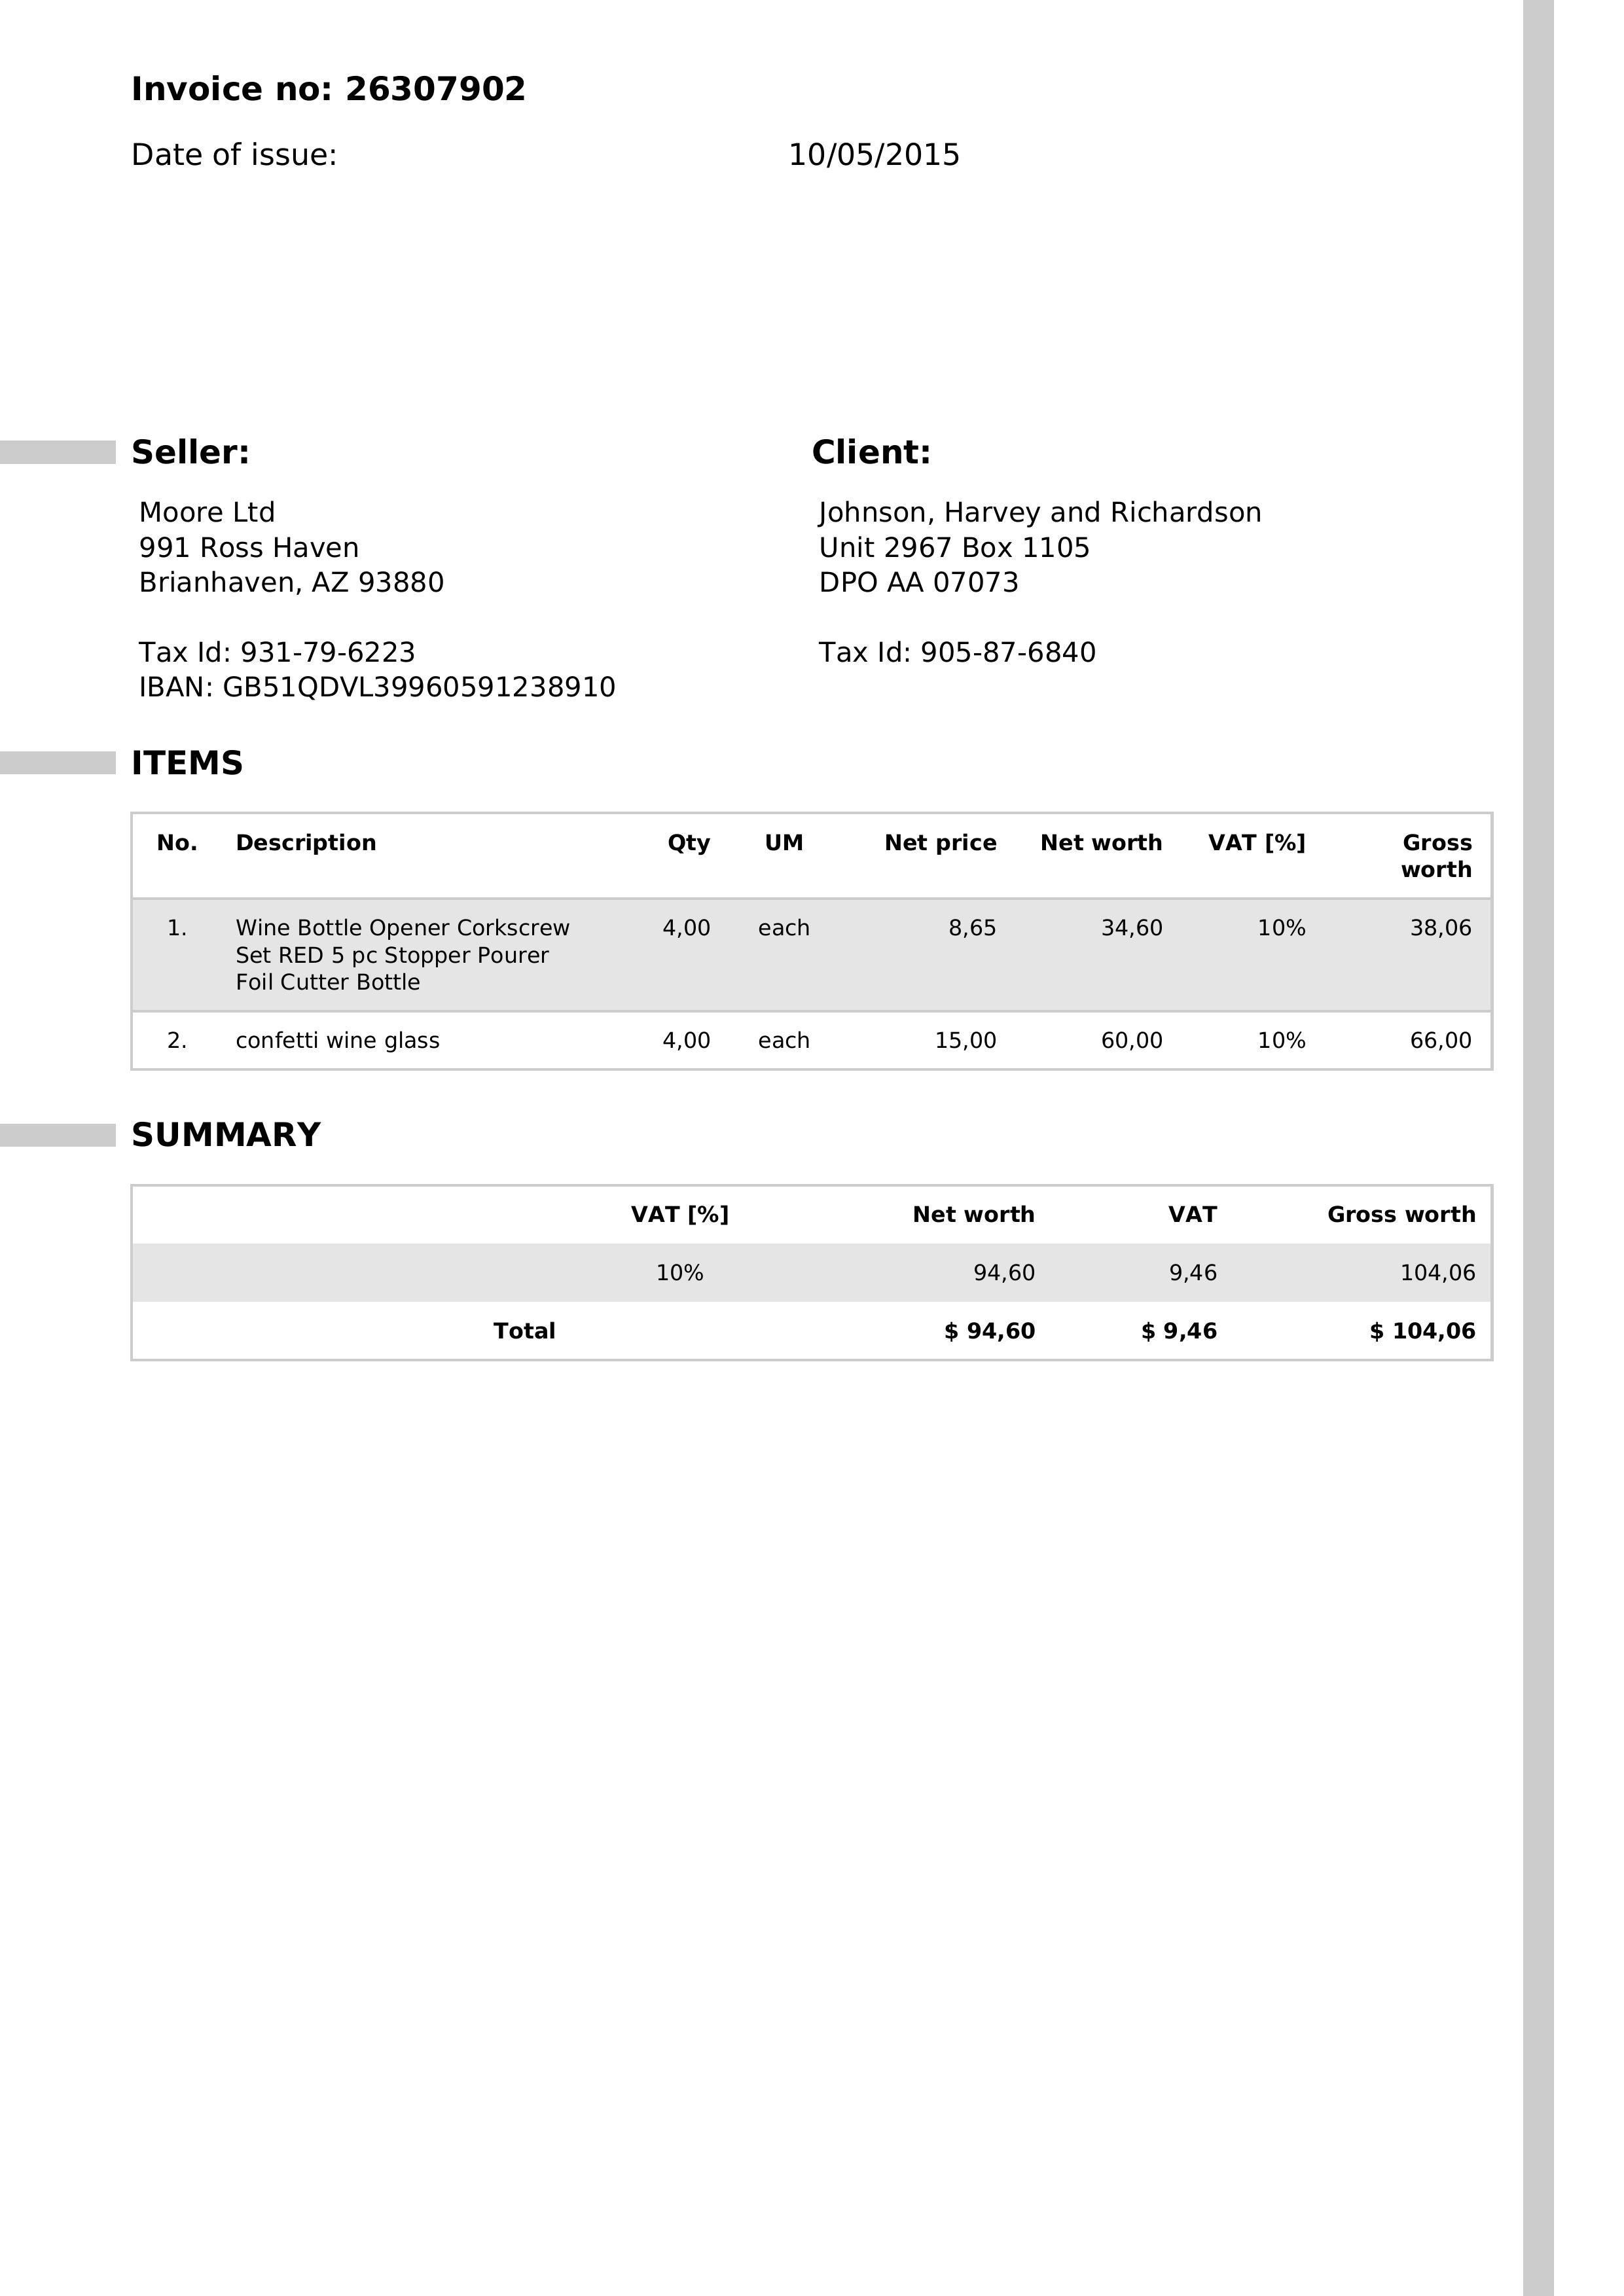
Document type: Invoice